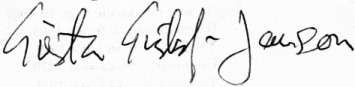
Signature of: gösta gustaf janson